Question: What is the filing due date as per the document?
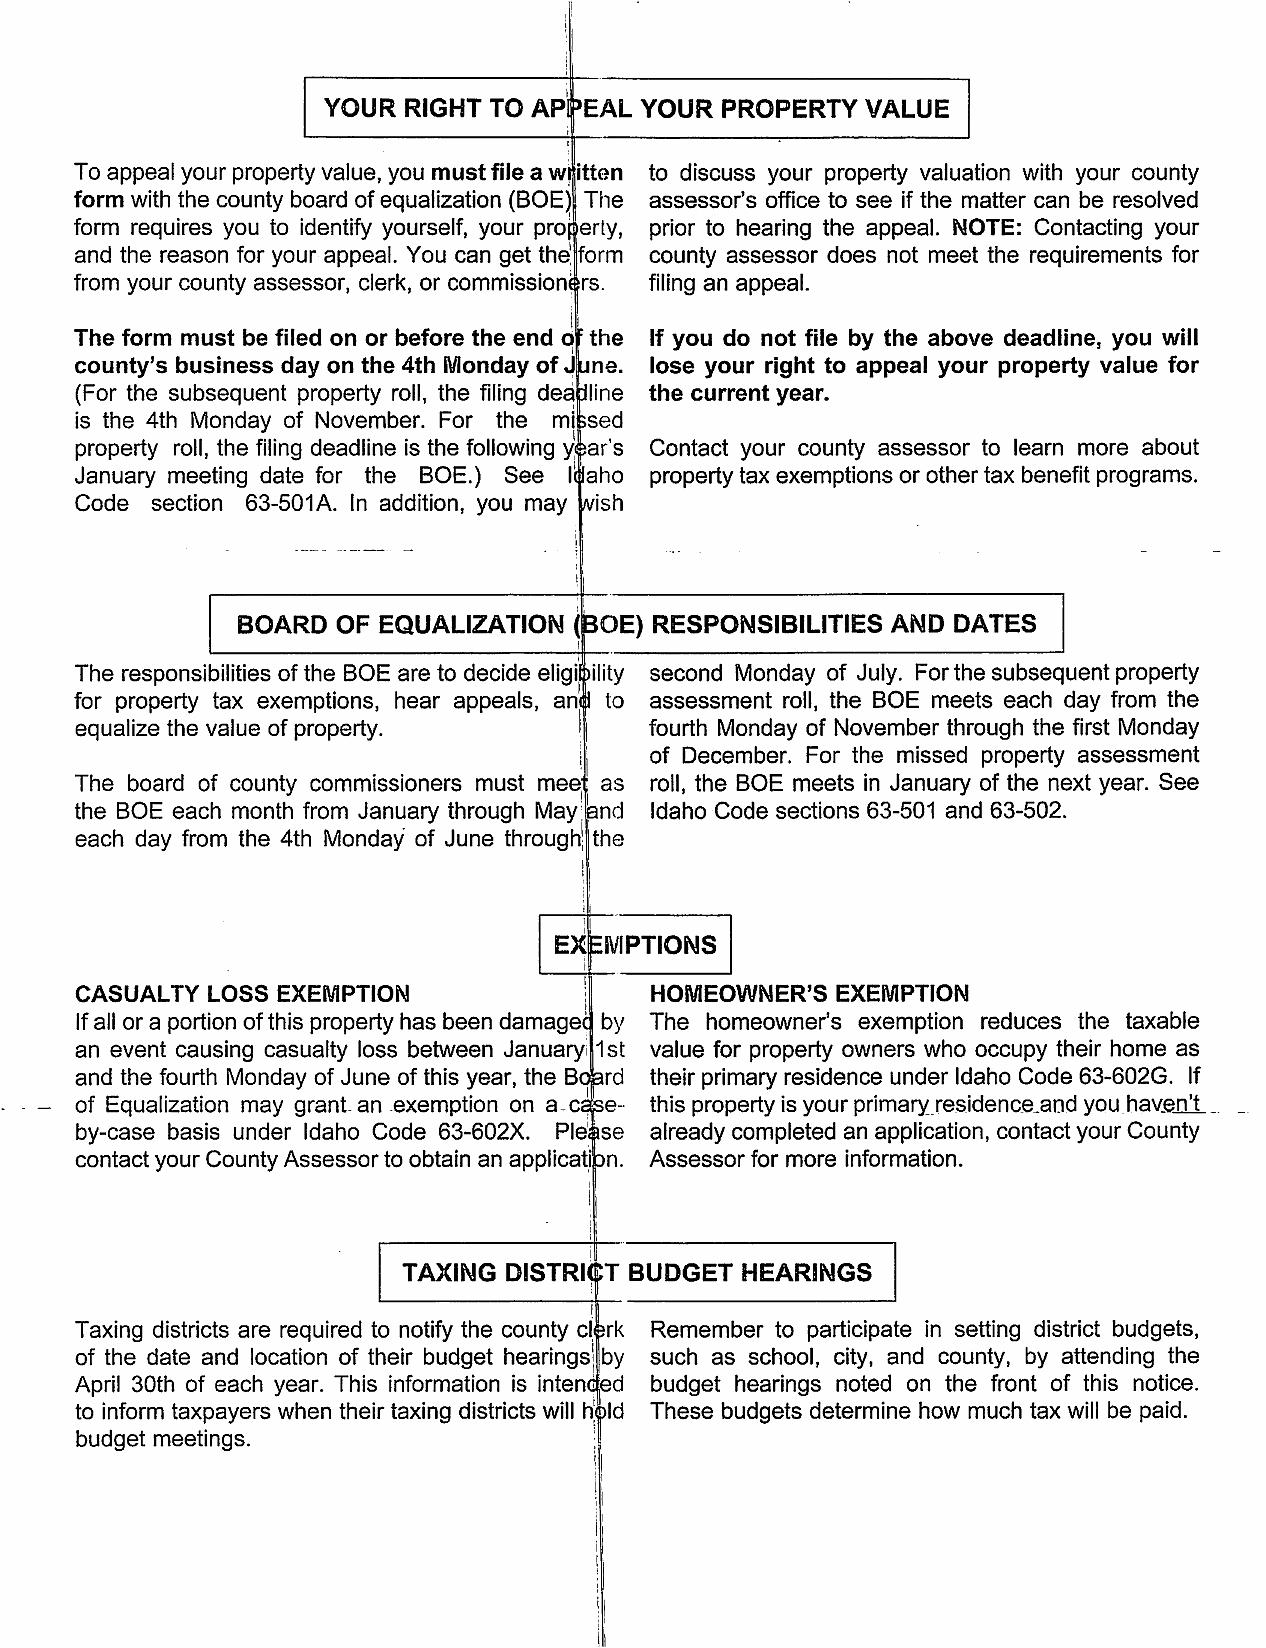
Answer: "The 4th Monday of November"